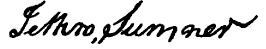
Signature of: jethro sumner